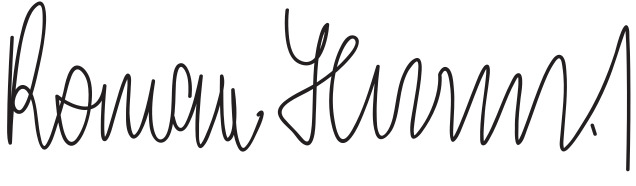
Signature of: roman herzog